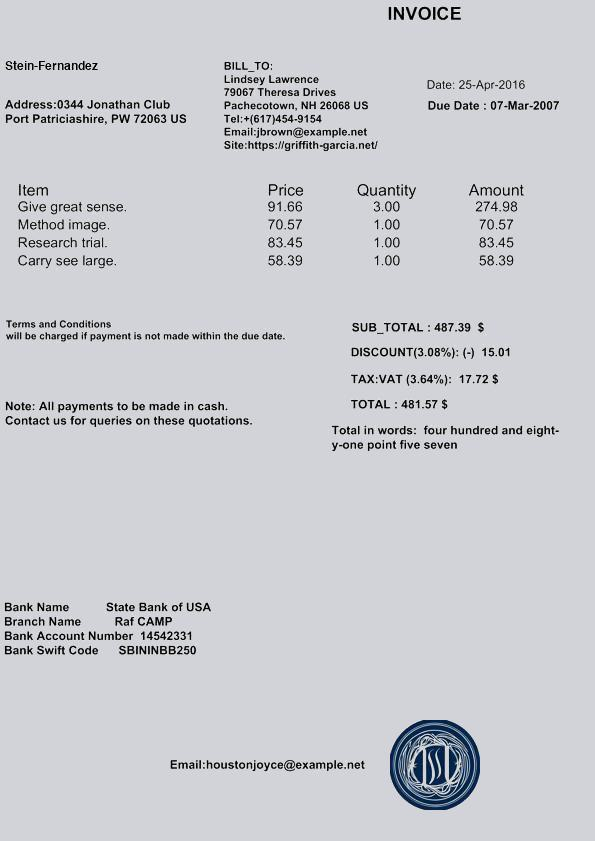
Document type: Invoice